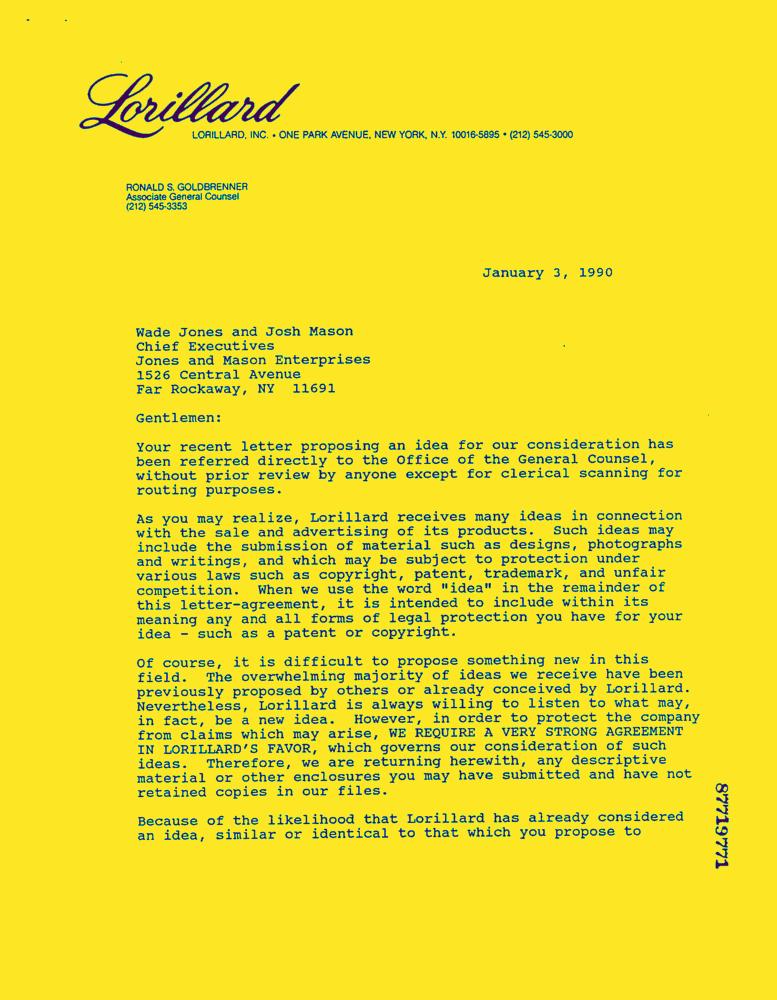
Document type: Letter-Doc